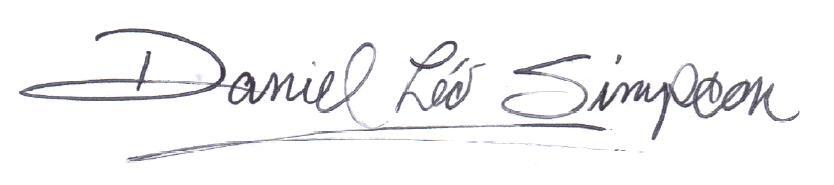
Signature of: daniel léo simpson